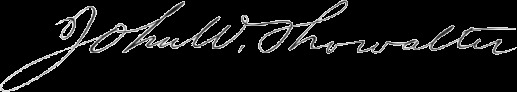
Signature of: john william showalter